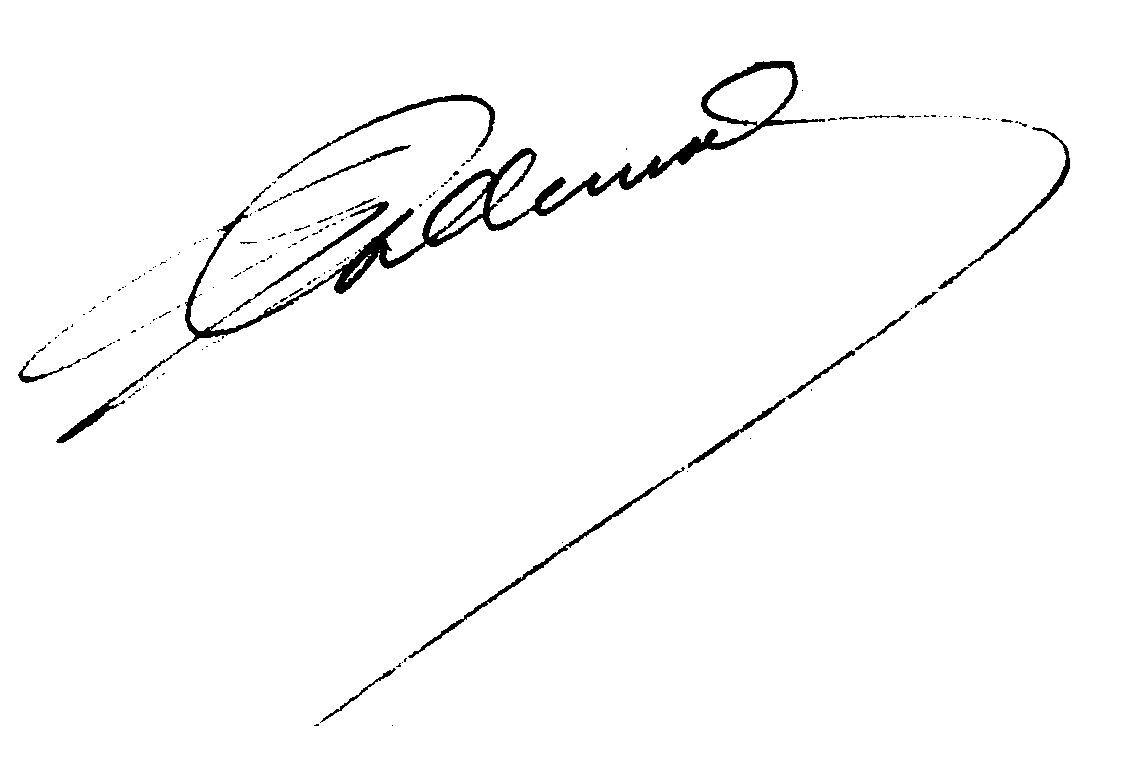
Signature of: charles lallemand